Question: How is the history relevant to the case?
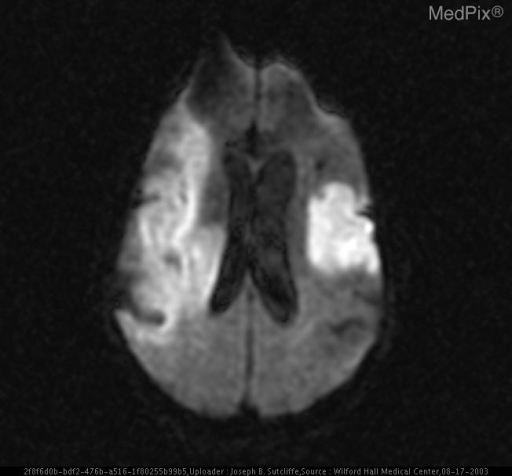
Answer: The patient's history of The patient is a resident of an assisted living center who presents to the ED with "global aphasia" of unspecified duration. She has a history of chronic atrial fibrillation and a recent interruption of her prophylactic anticoagulant therapy.  A CT scan is obtained which reveals subacute L MCA and L PCA strokes, felt to be secondary to left atrial emboli. She is admitted for supportive treatment. Two days later, during her inpatient stay, she is discovered unresponsive with intact pupils.  A repeat CT scan and MRI are immediately obtained. is key in understanding the case.